Question: What is the name of the tenant mentioned in the document?
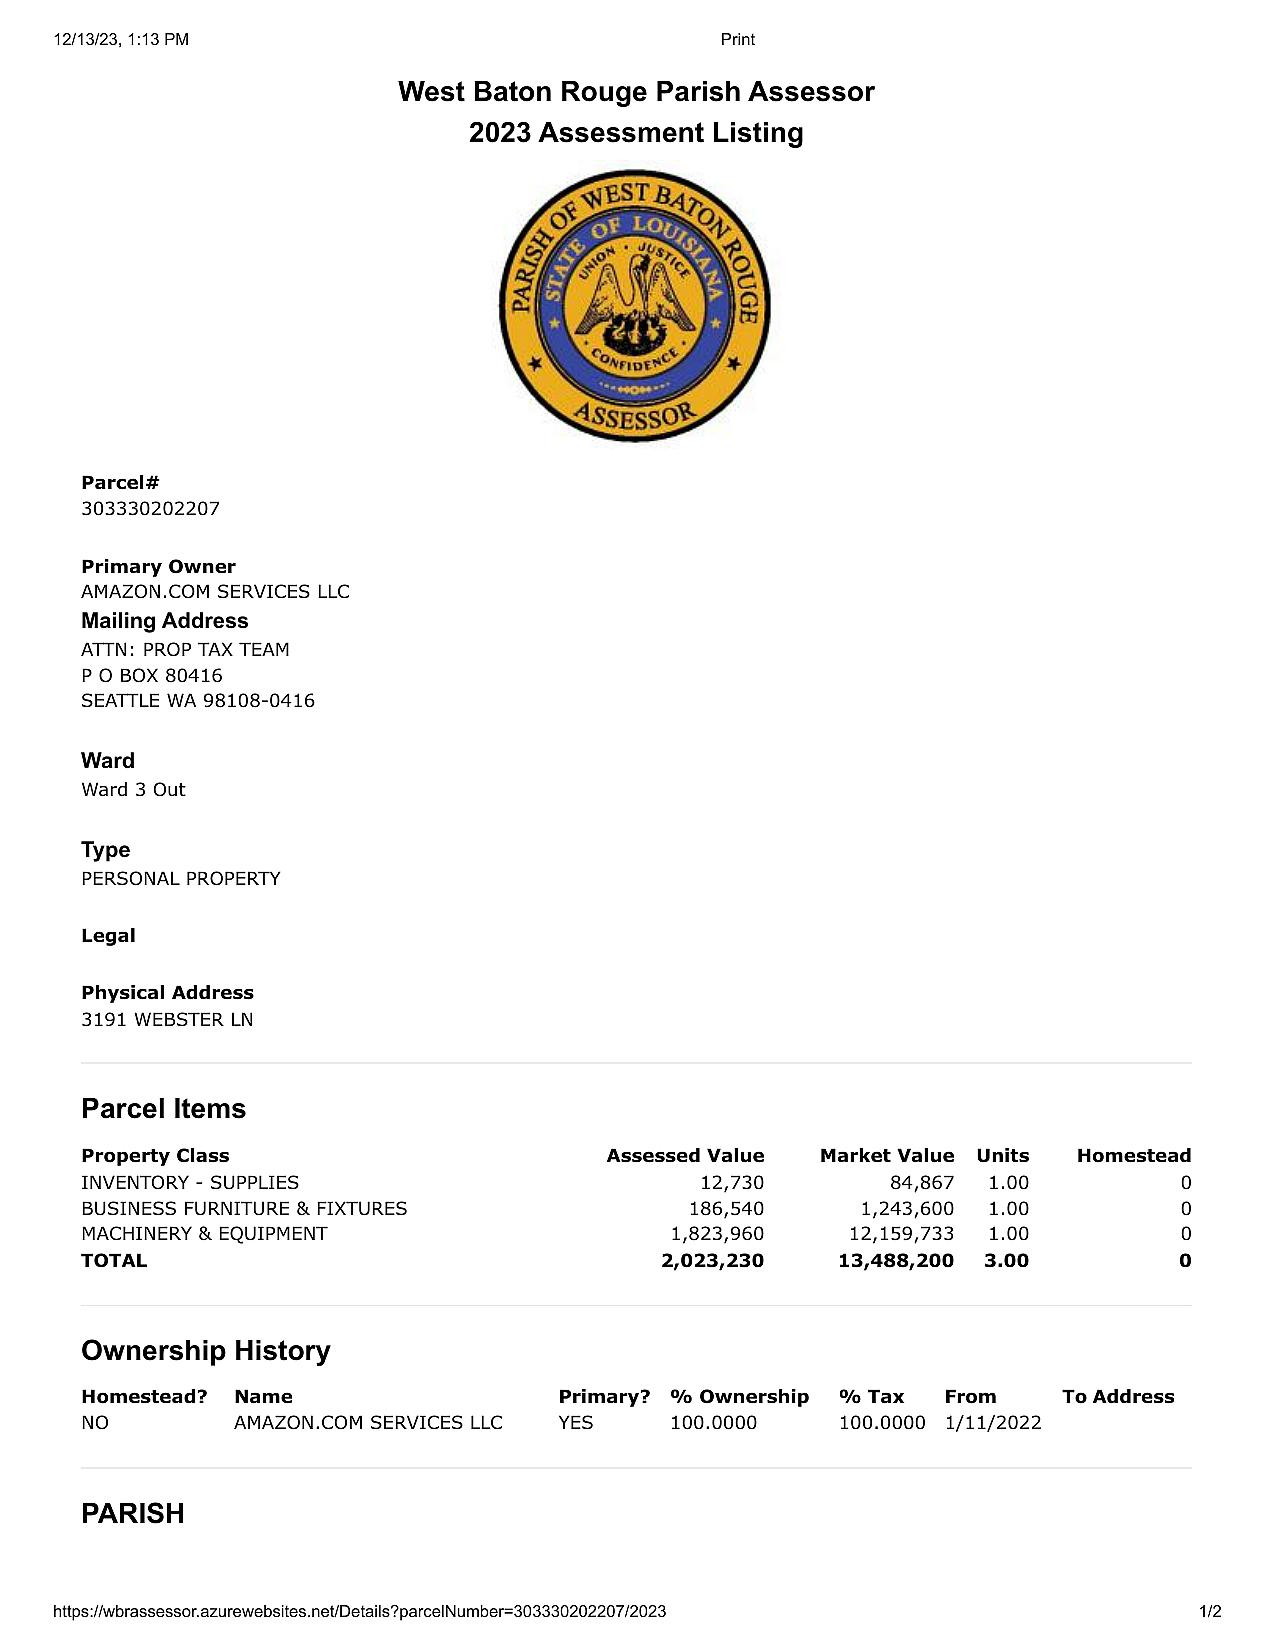
Answer: "AMAZON.COM SERVICES LLC"